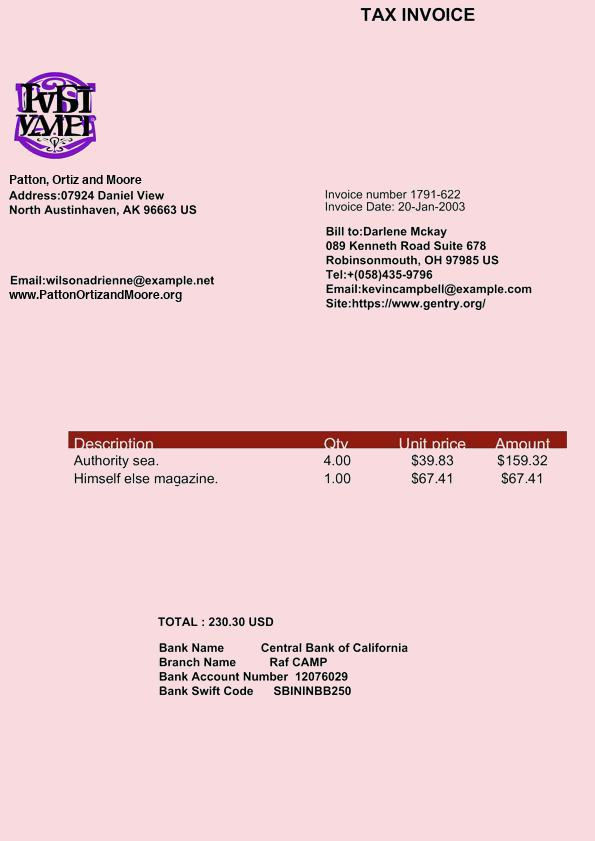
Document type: Invoice